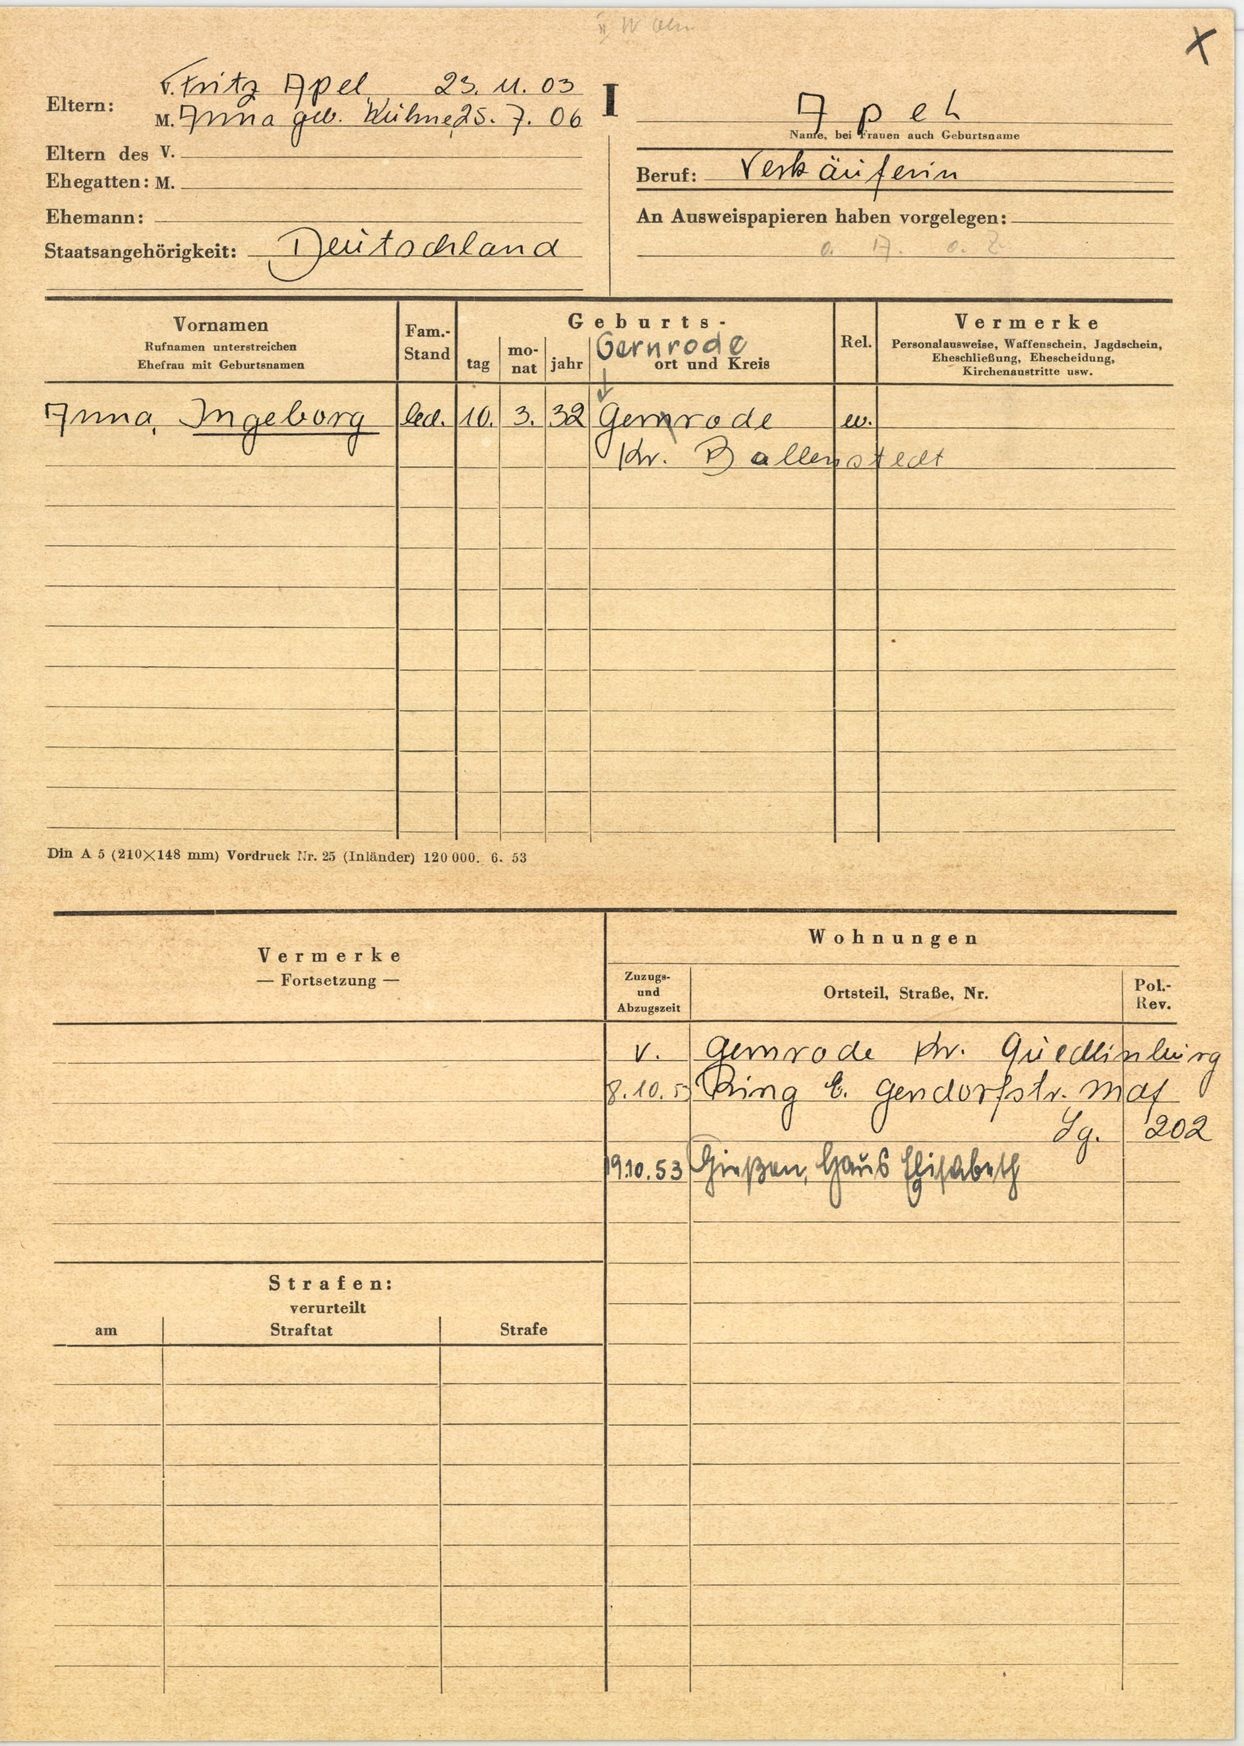
Apel